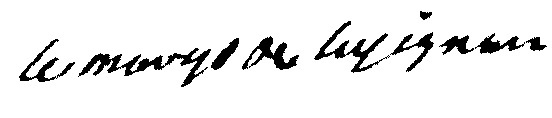
Signature of: armand jean jacques du lau de lusignan